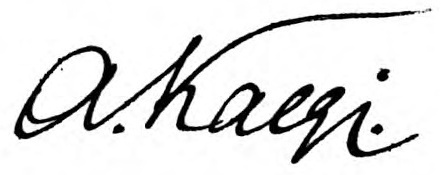
Signature of: adolf kaegi